Question: What appears to be the issue?
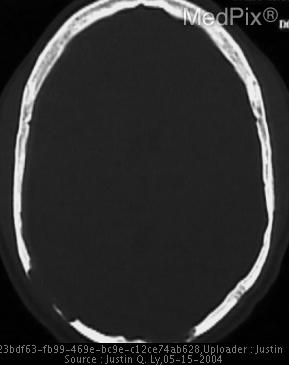
Answer: The findings suggest Mutliple well-defined lytic lesions that coalesce and in an overall geographic appearance.
Location is predominatly posterior half of calvarium.
"Beveled-edge" appearance can be seen radiographically.
CT show greater destruction of the inner table compared to the outer.. Axial noncontrast CT shows greater osteolysis of the inner table - compared to the outer - resulting in the "beveled edge" radiographic appearance.. The patient might have a history of Skull pain.